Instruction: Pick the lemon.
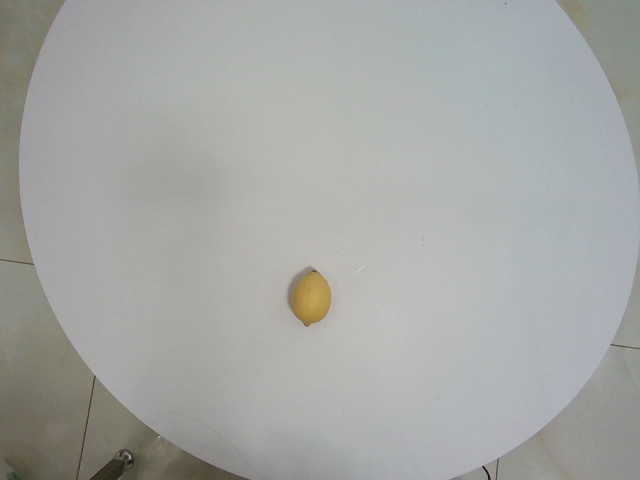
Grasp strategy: vertical